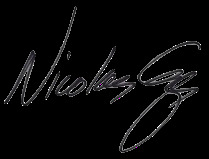
Signature of: nicolas cage